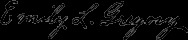
Signature of: emily lovira gregory